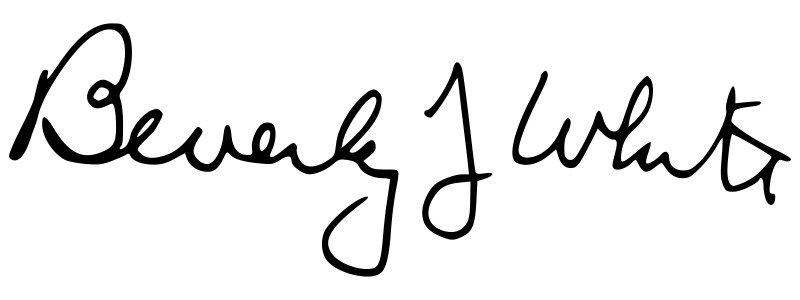
Signature of: beverly white